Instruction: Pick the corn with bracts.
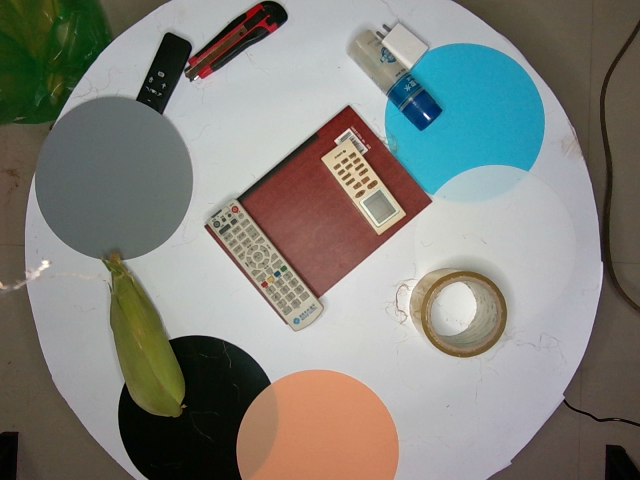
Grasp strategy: vertical